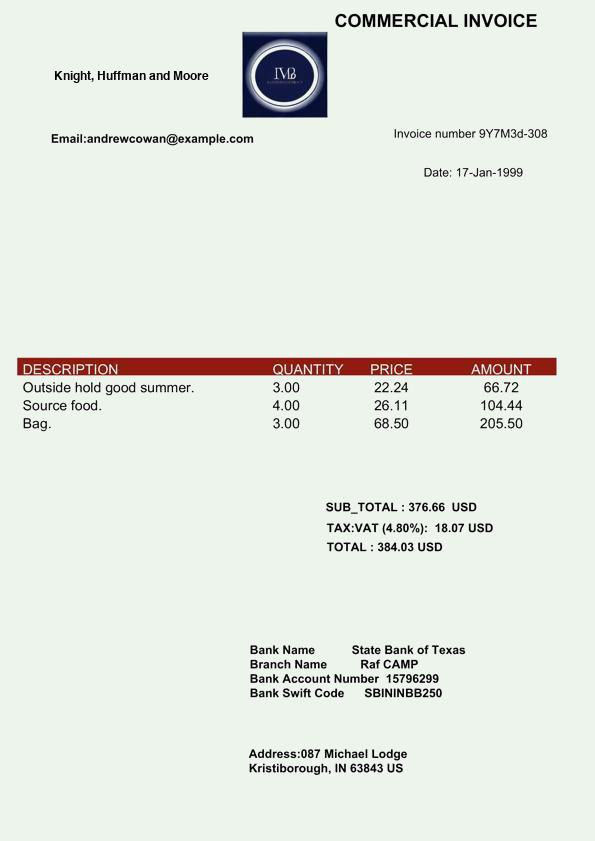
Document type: Invoice